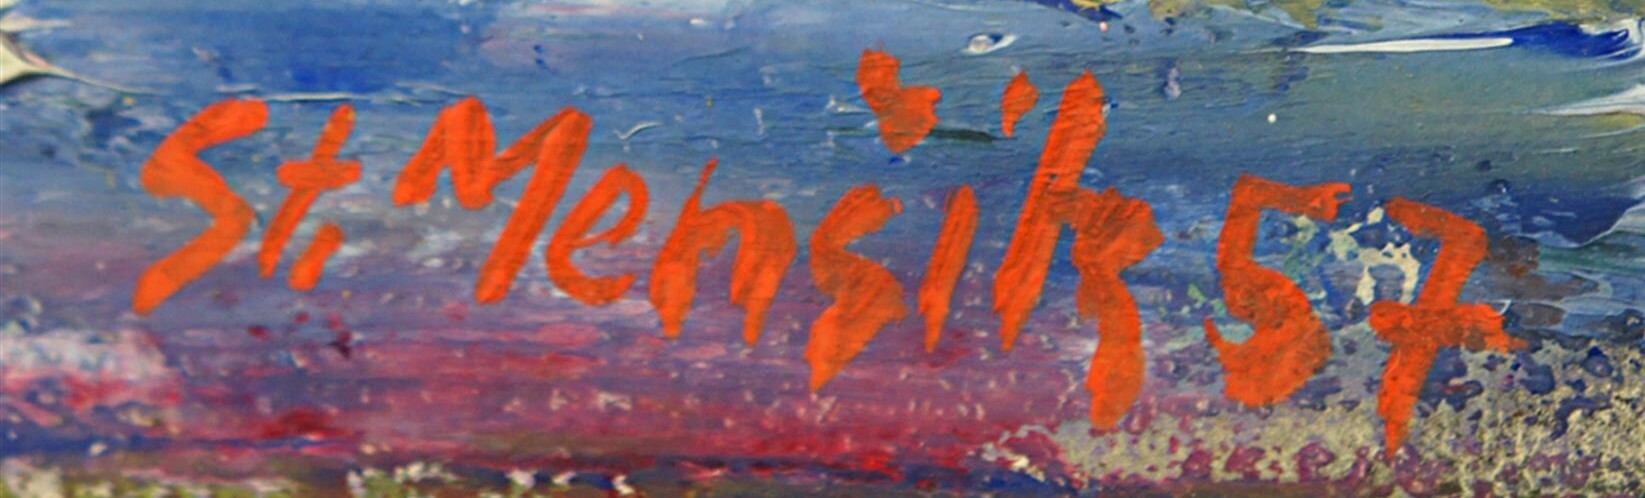
Signature of: stanislav menšík